Question: What is the potential diagnosis?
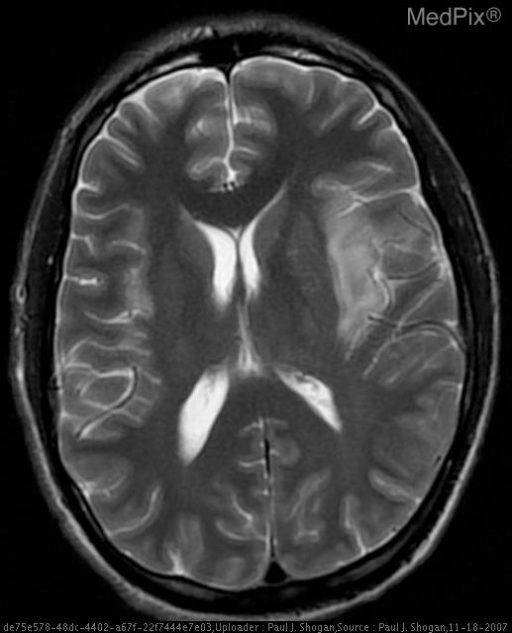
Answer: The possible diagnosis includes HSV Encephalitis
Ischemia
Infiltrating Neoplasm
Status Epilepticus
Abscess
Other Encephalitides (Neurosyphilis).